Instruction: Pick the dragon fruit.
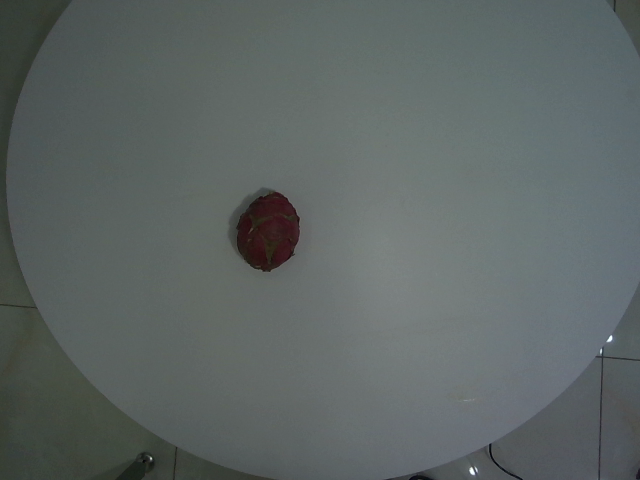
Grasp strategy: vertical